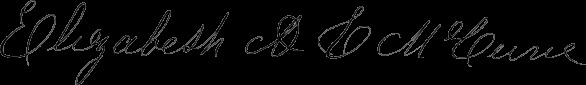
Signature of: elizabeth ann claridge mccune